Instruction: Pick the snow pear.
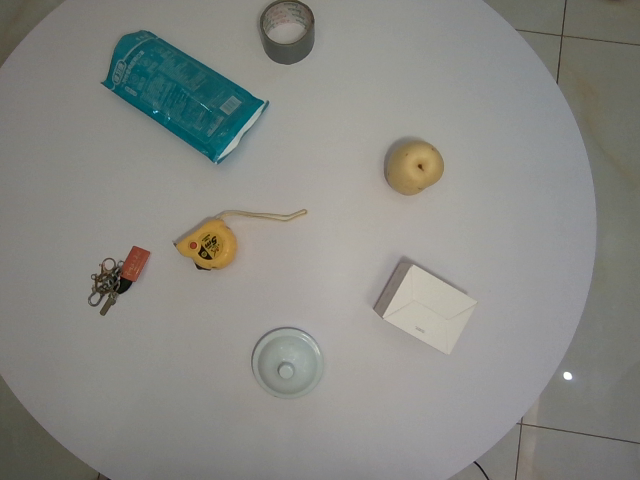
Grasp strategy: vertical